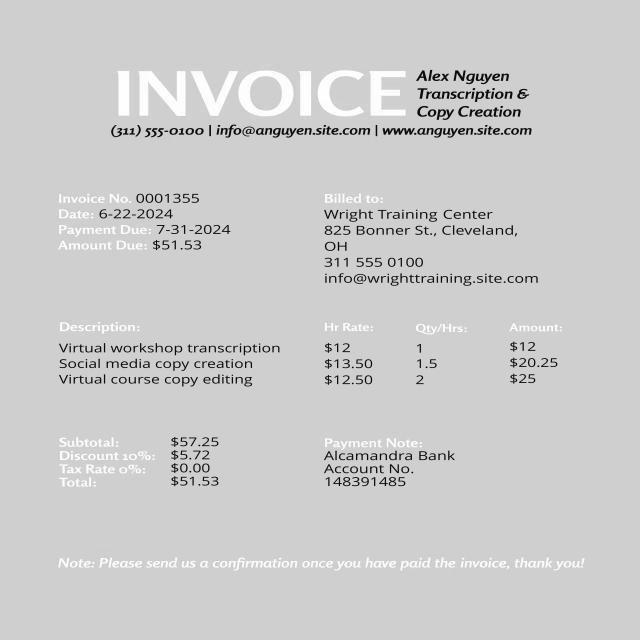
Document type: Invoice